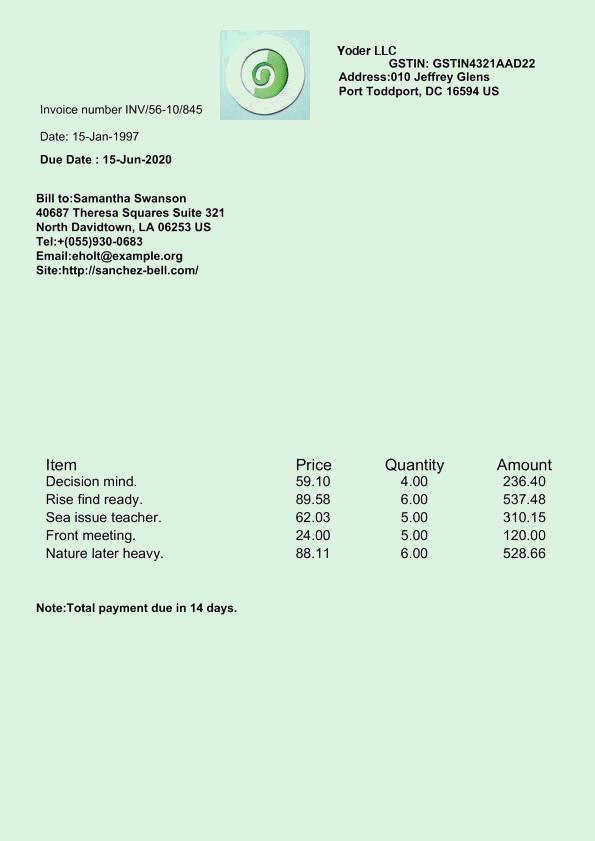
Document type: Invoice